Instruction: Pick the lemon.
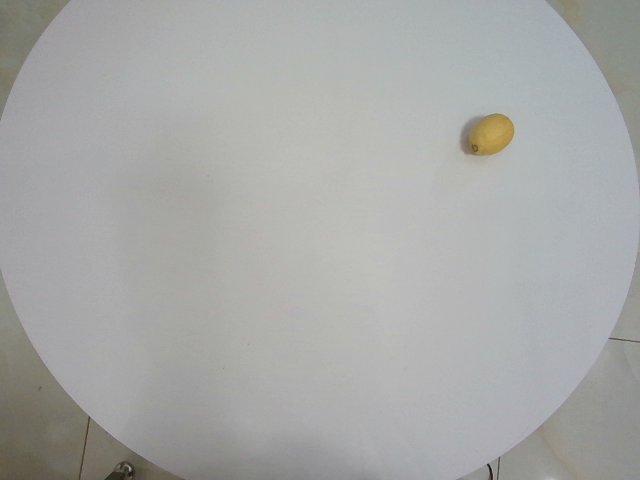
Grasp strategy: vertical